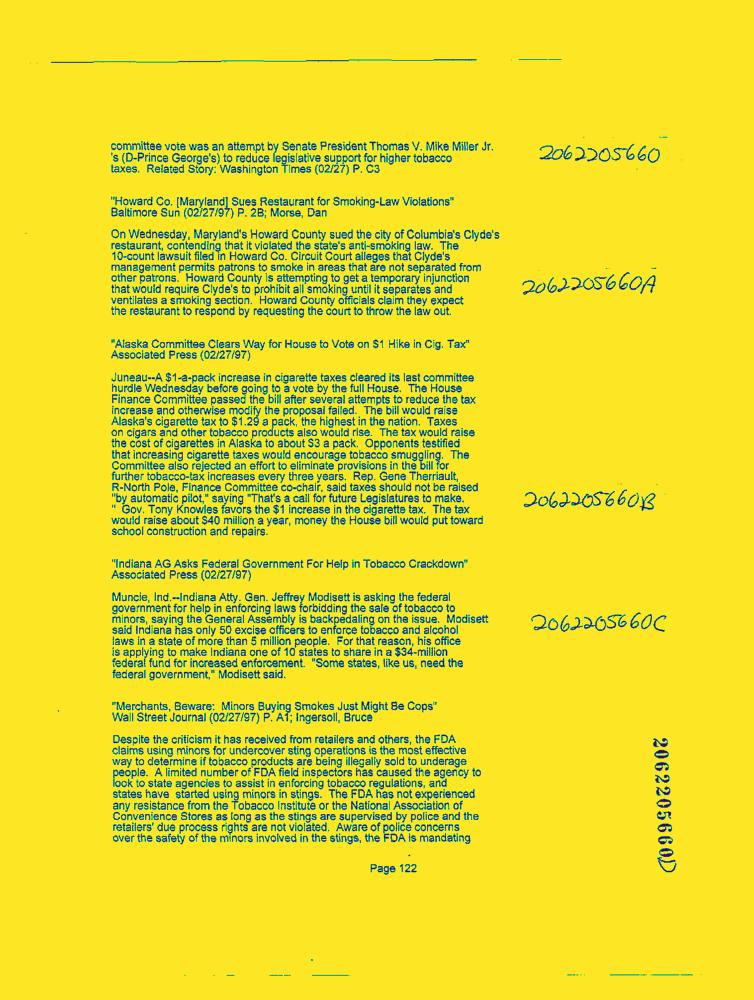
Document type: News-Article